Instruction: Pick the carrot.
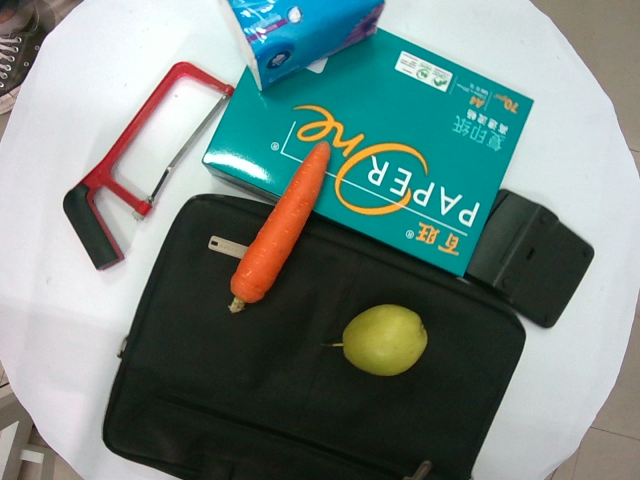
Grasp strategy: vertical